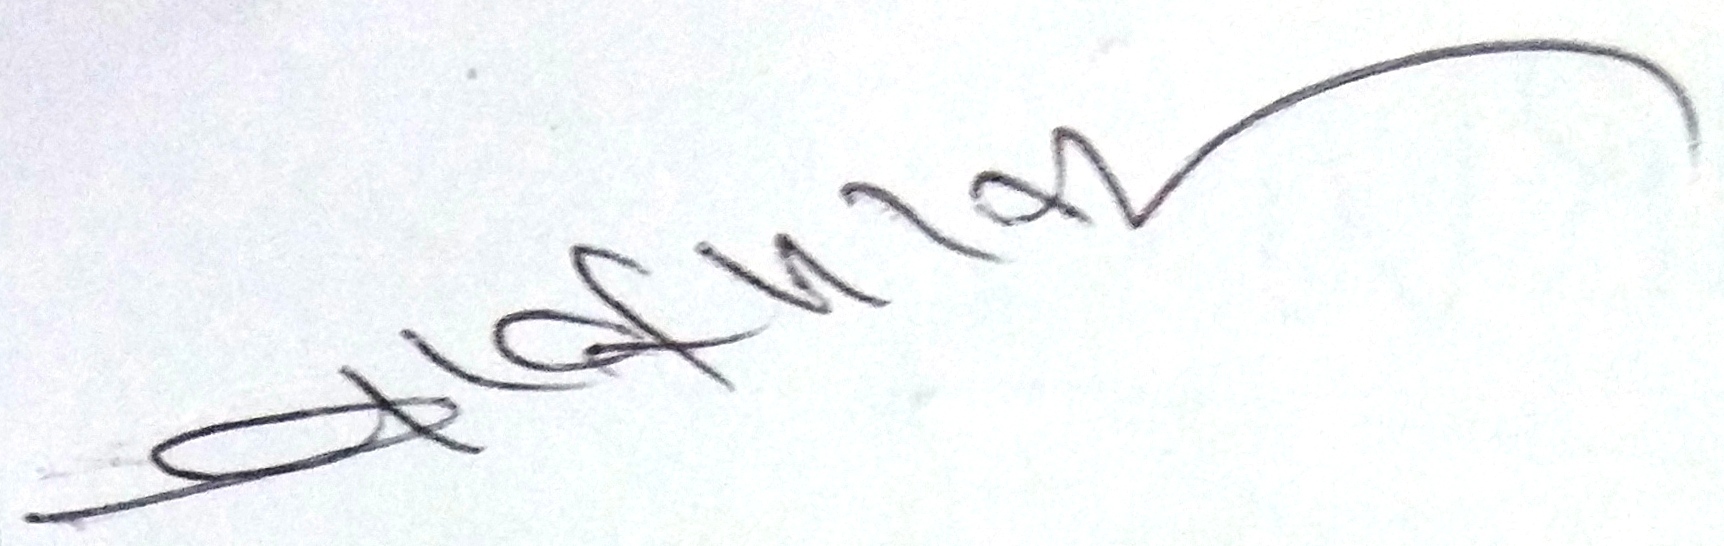
Signature of: choudhary babulal